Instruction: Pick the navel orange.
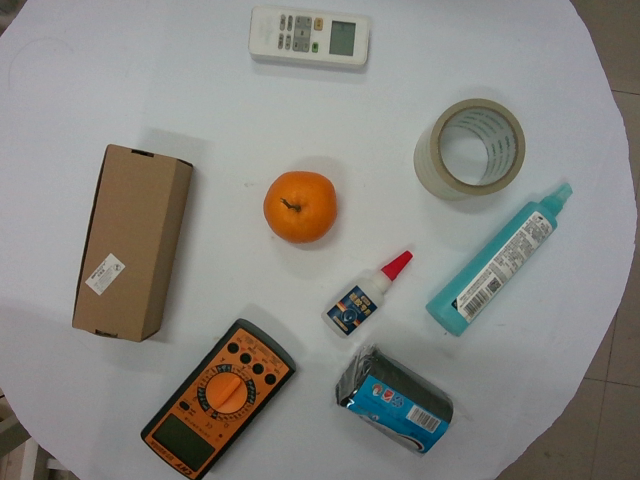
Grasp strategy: vertical